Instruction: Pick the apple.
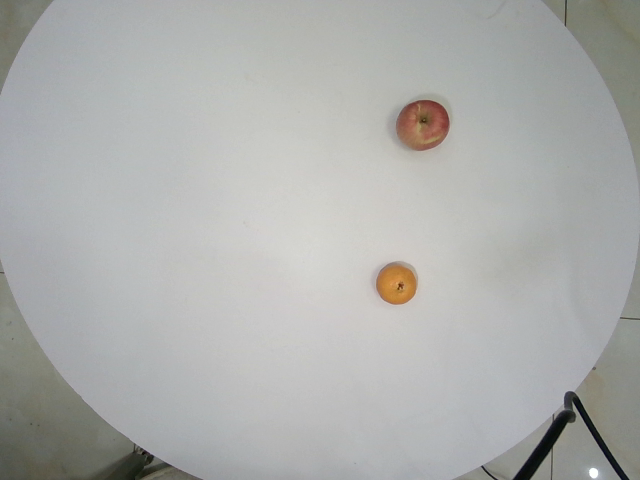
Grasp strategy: vertical